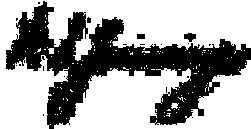
Signature of: william sherman jennings